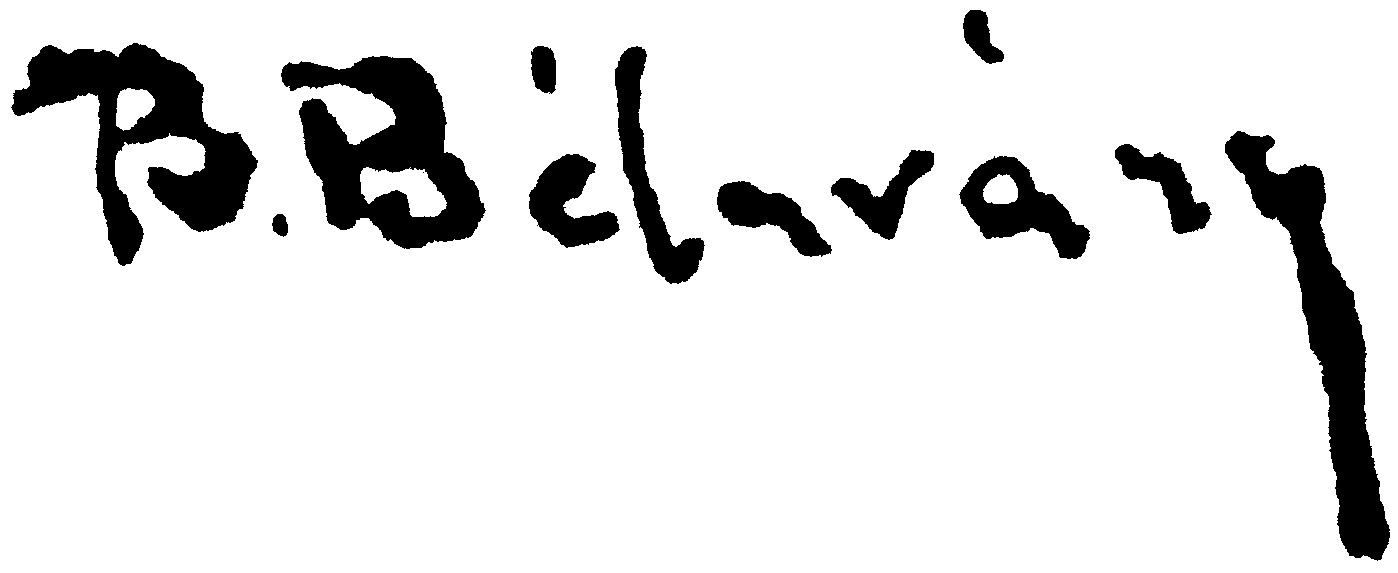
Signature of: istván burchard bélaváry